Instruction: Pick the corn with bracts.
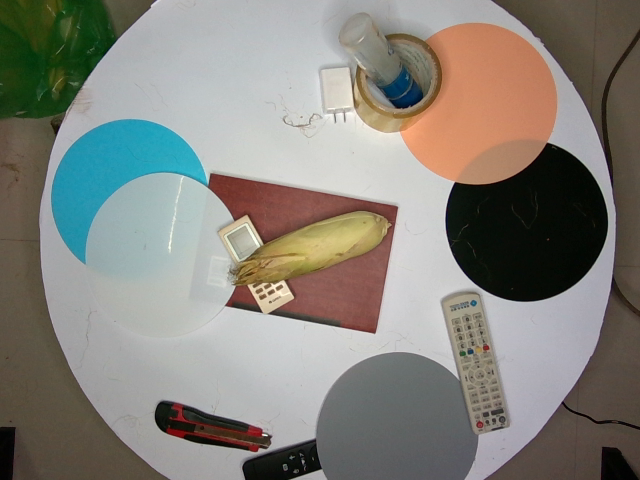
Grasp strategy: vertical